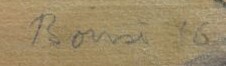
Signature of: zdeněk bouše